Question: Which state is mentioned in the document?
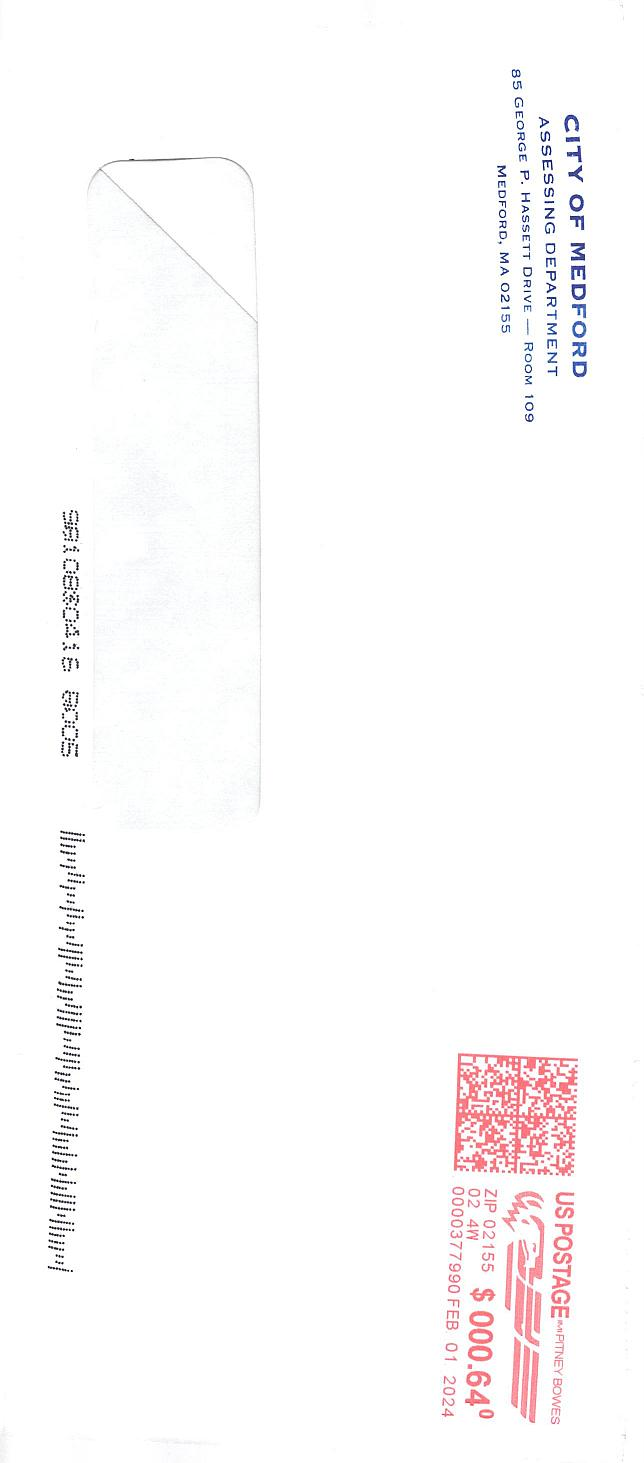
Answer: "City of Medford"